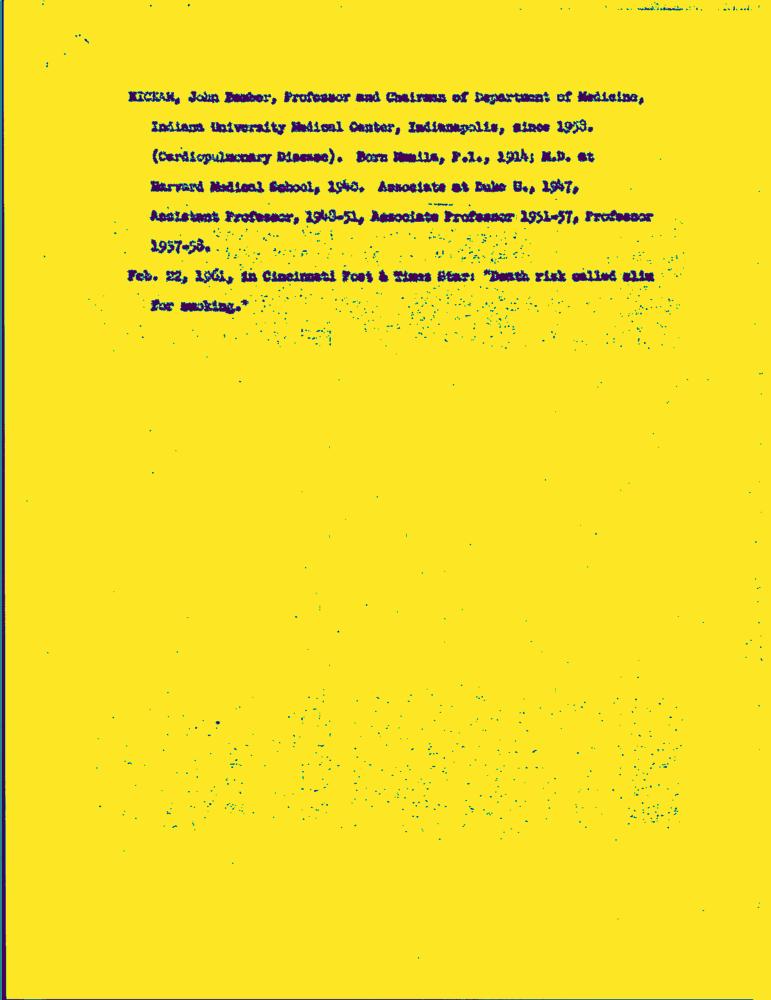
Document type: Resume-Doc